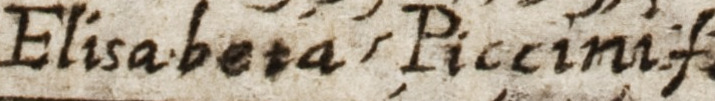
Signature of: isabella piccini